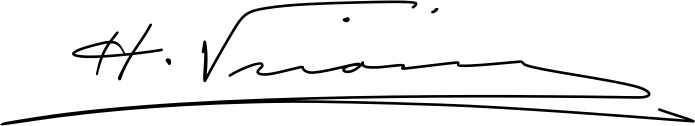
Signature of: hysen vrioni